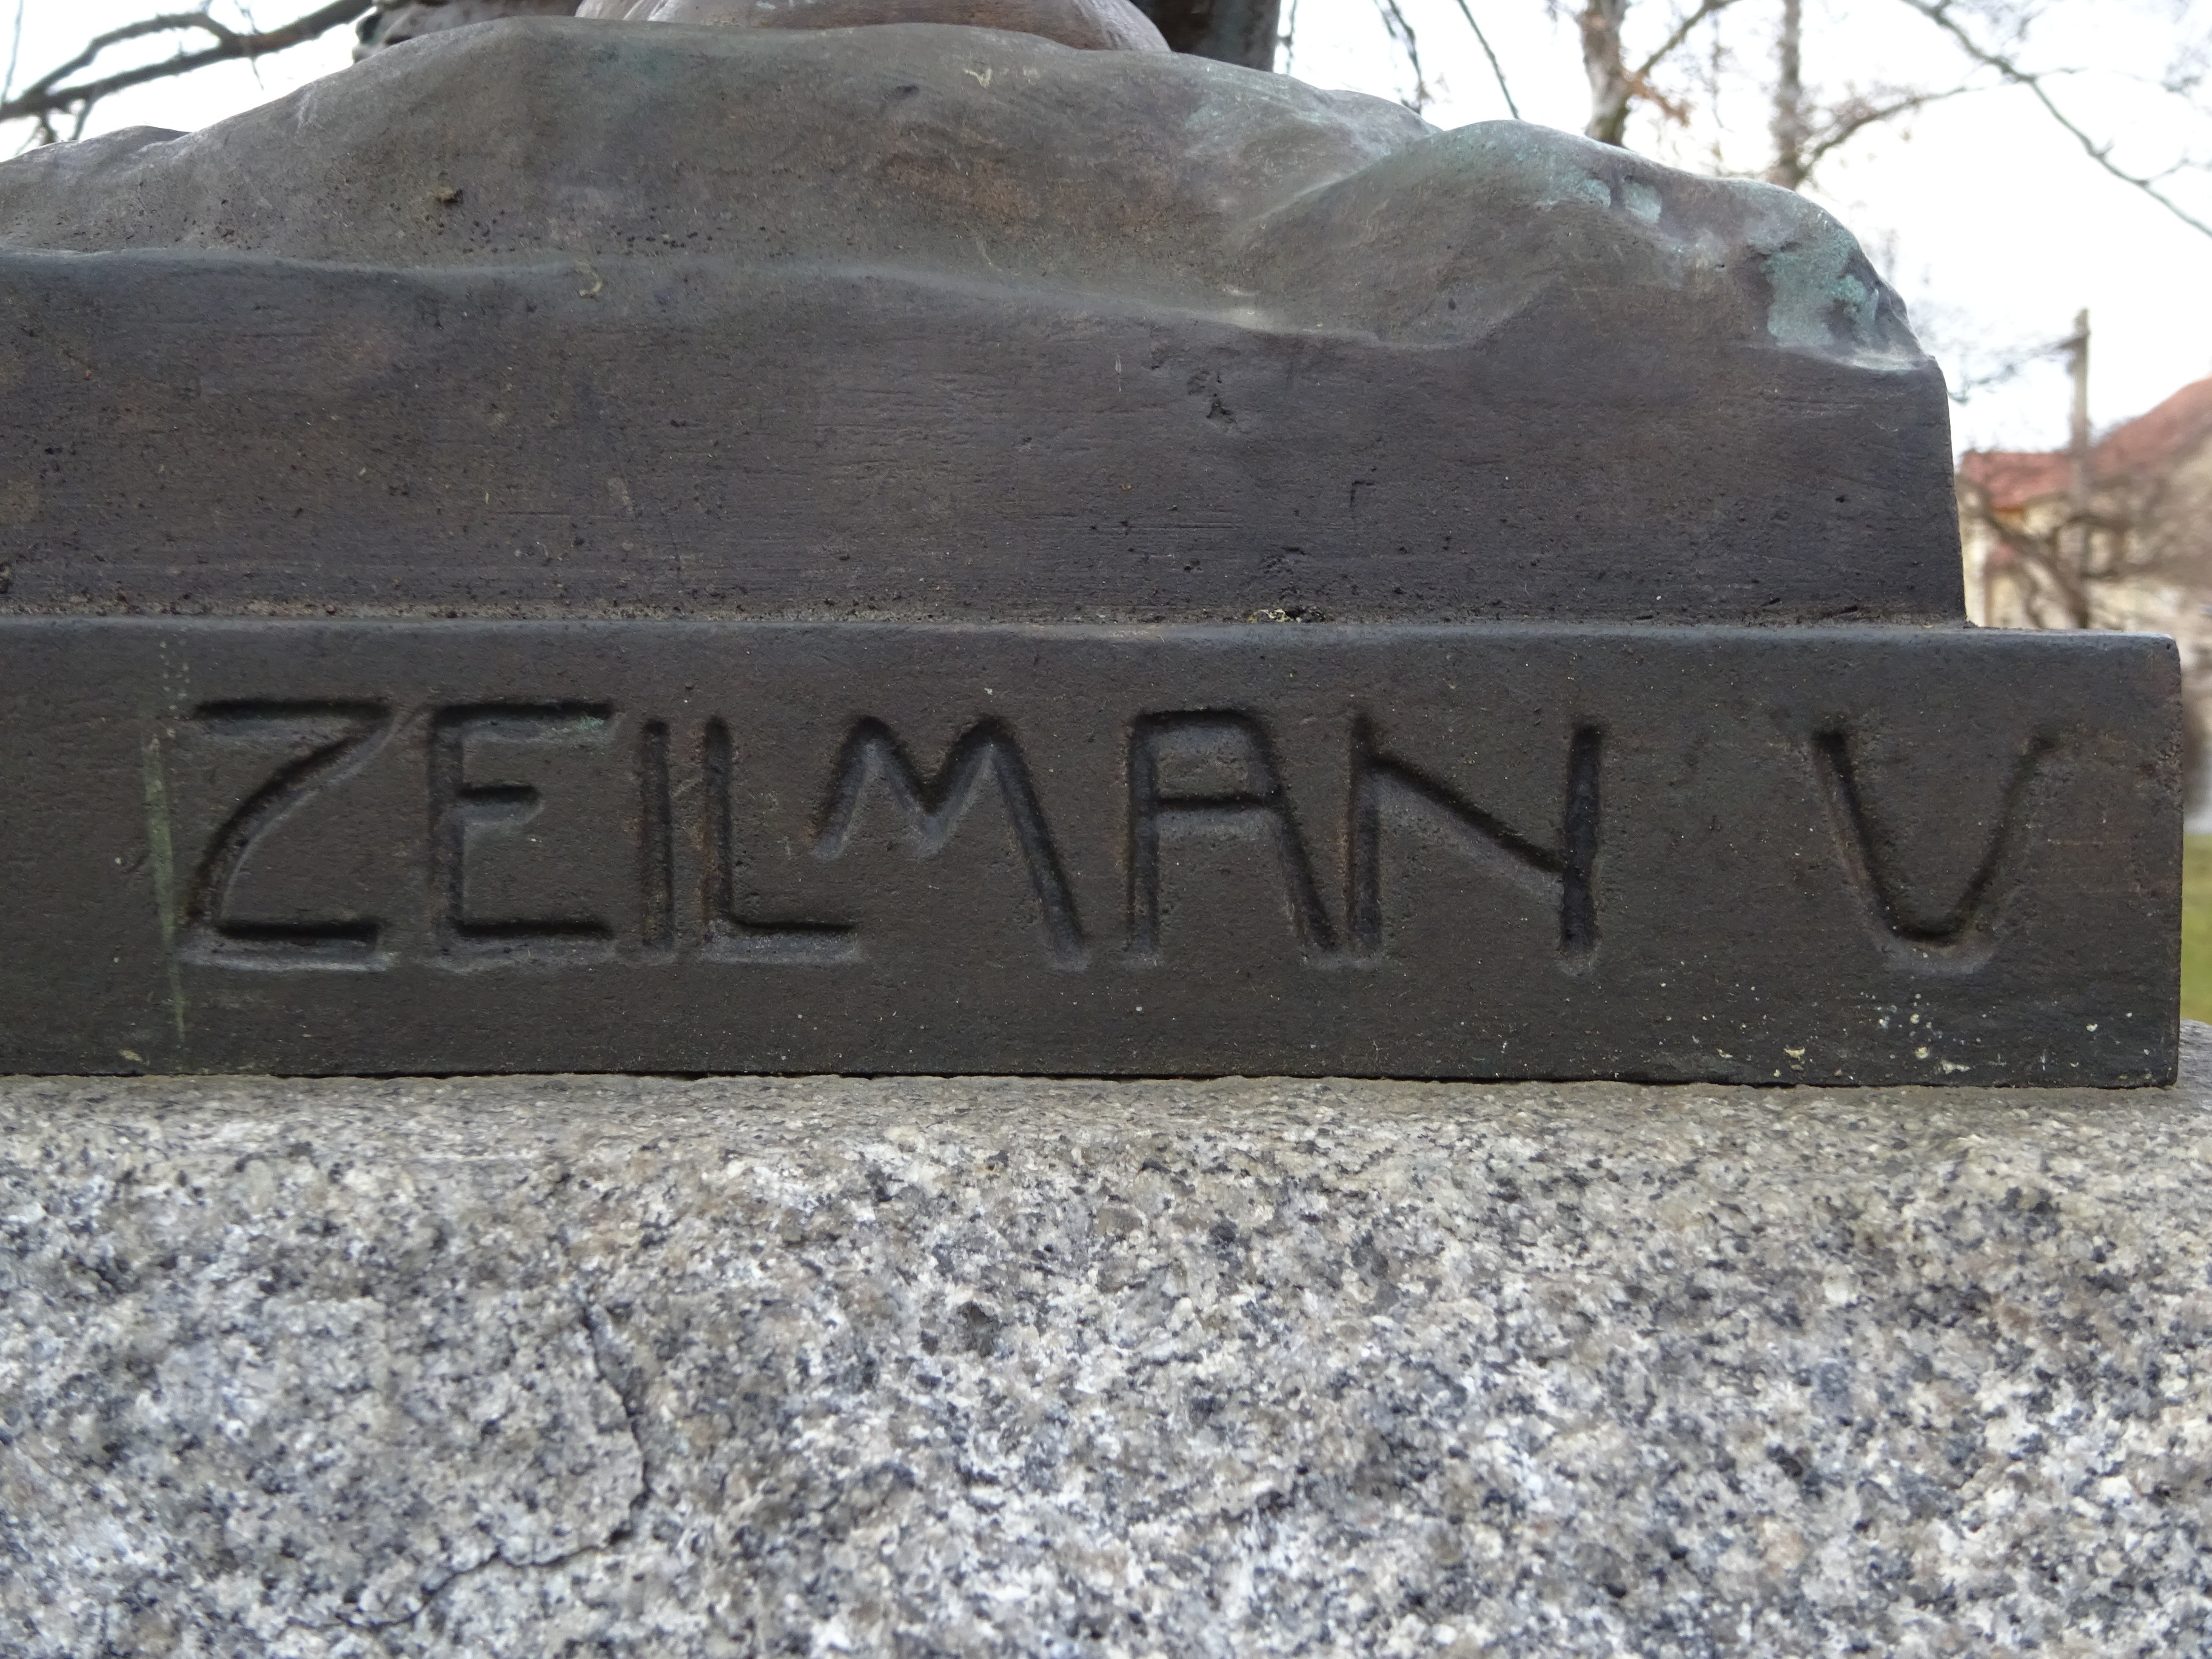
Signature of: vojtech zeilman